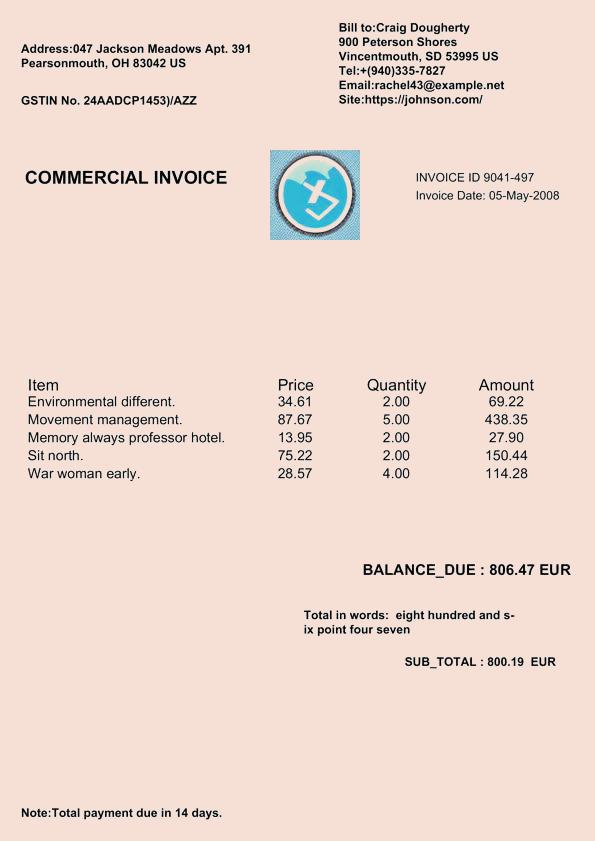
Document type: Invoice